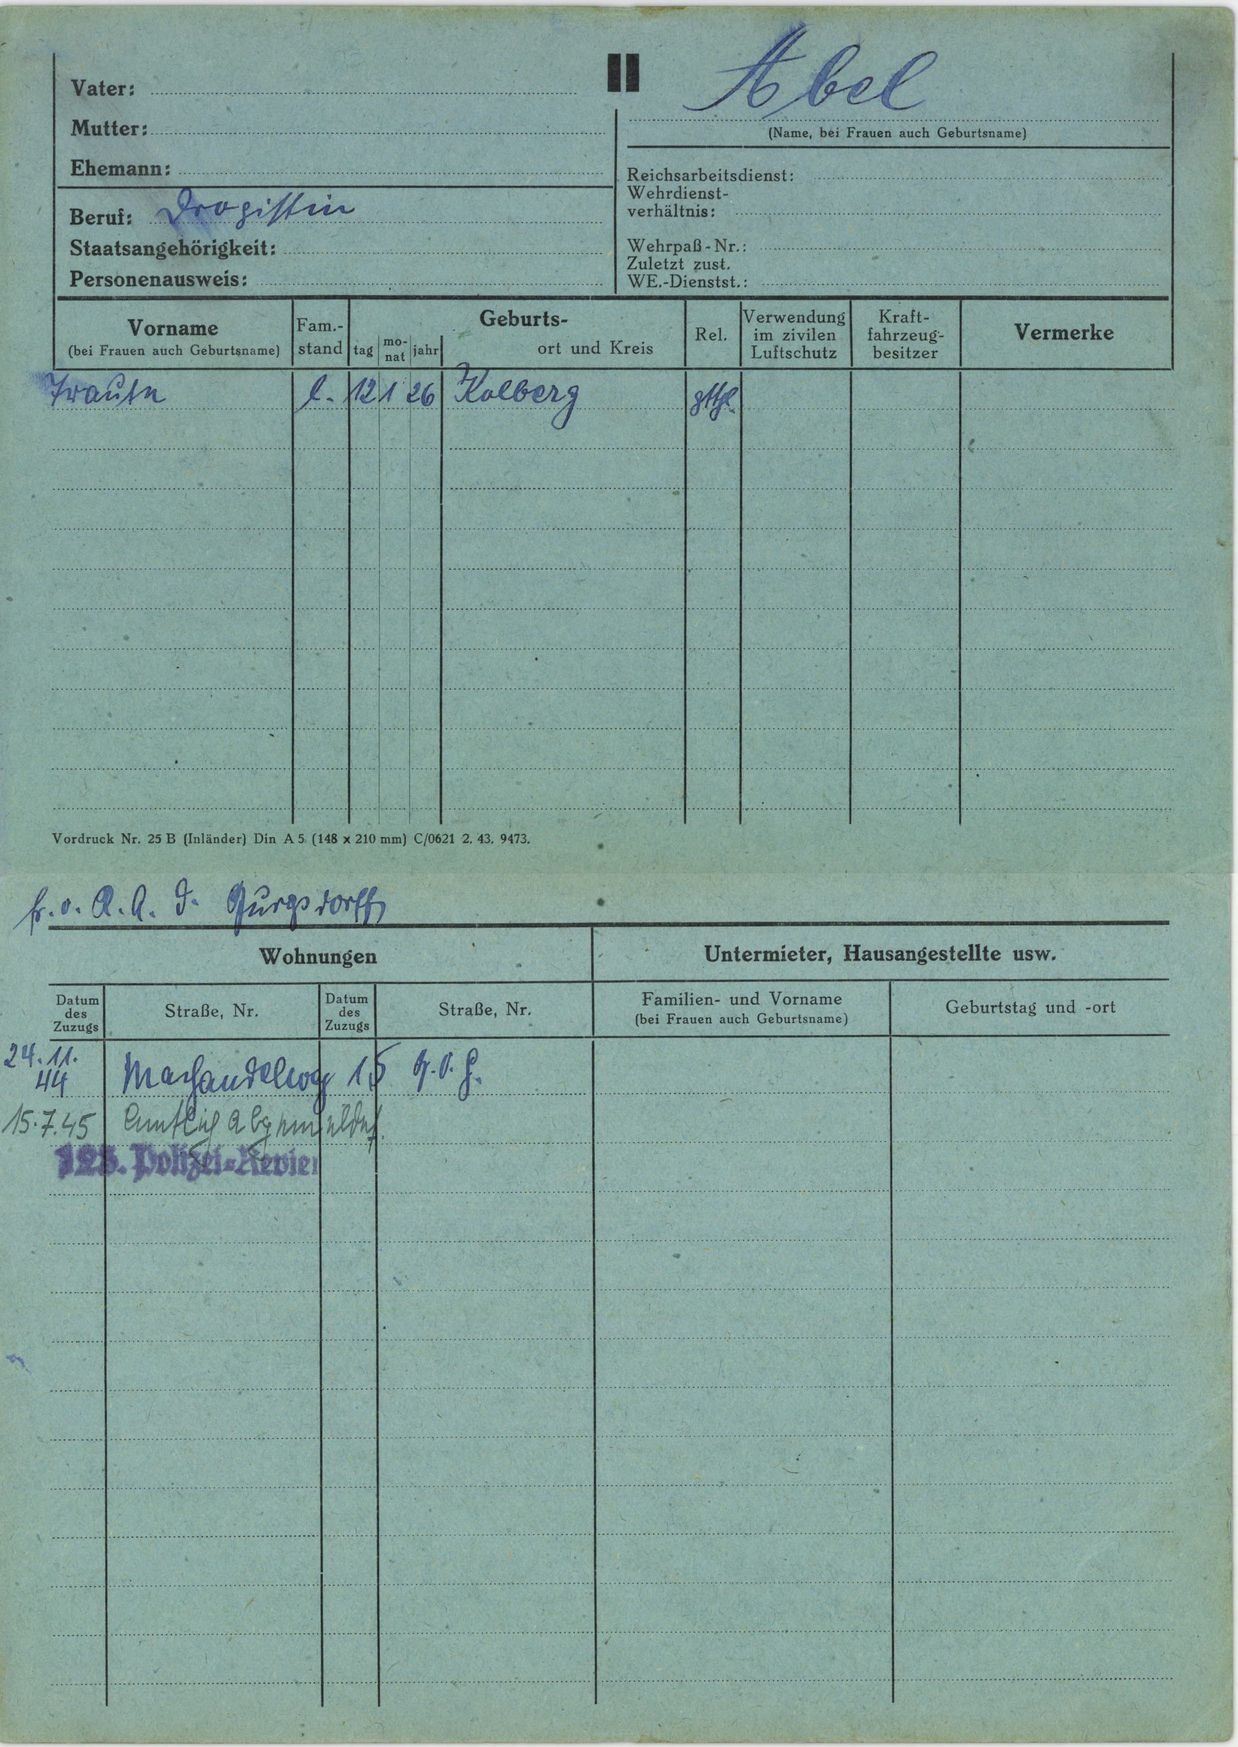
Abel